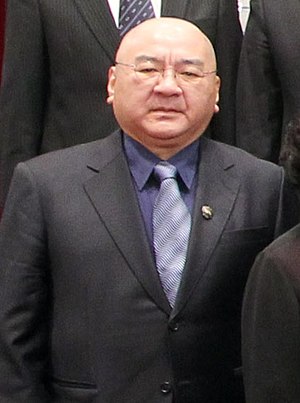
English: Samuel Yin at the ceremony for the first Tang Prize